Question: What jurisdiction, city, or county is the document associated with?
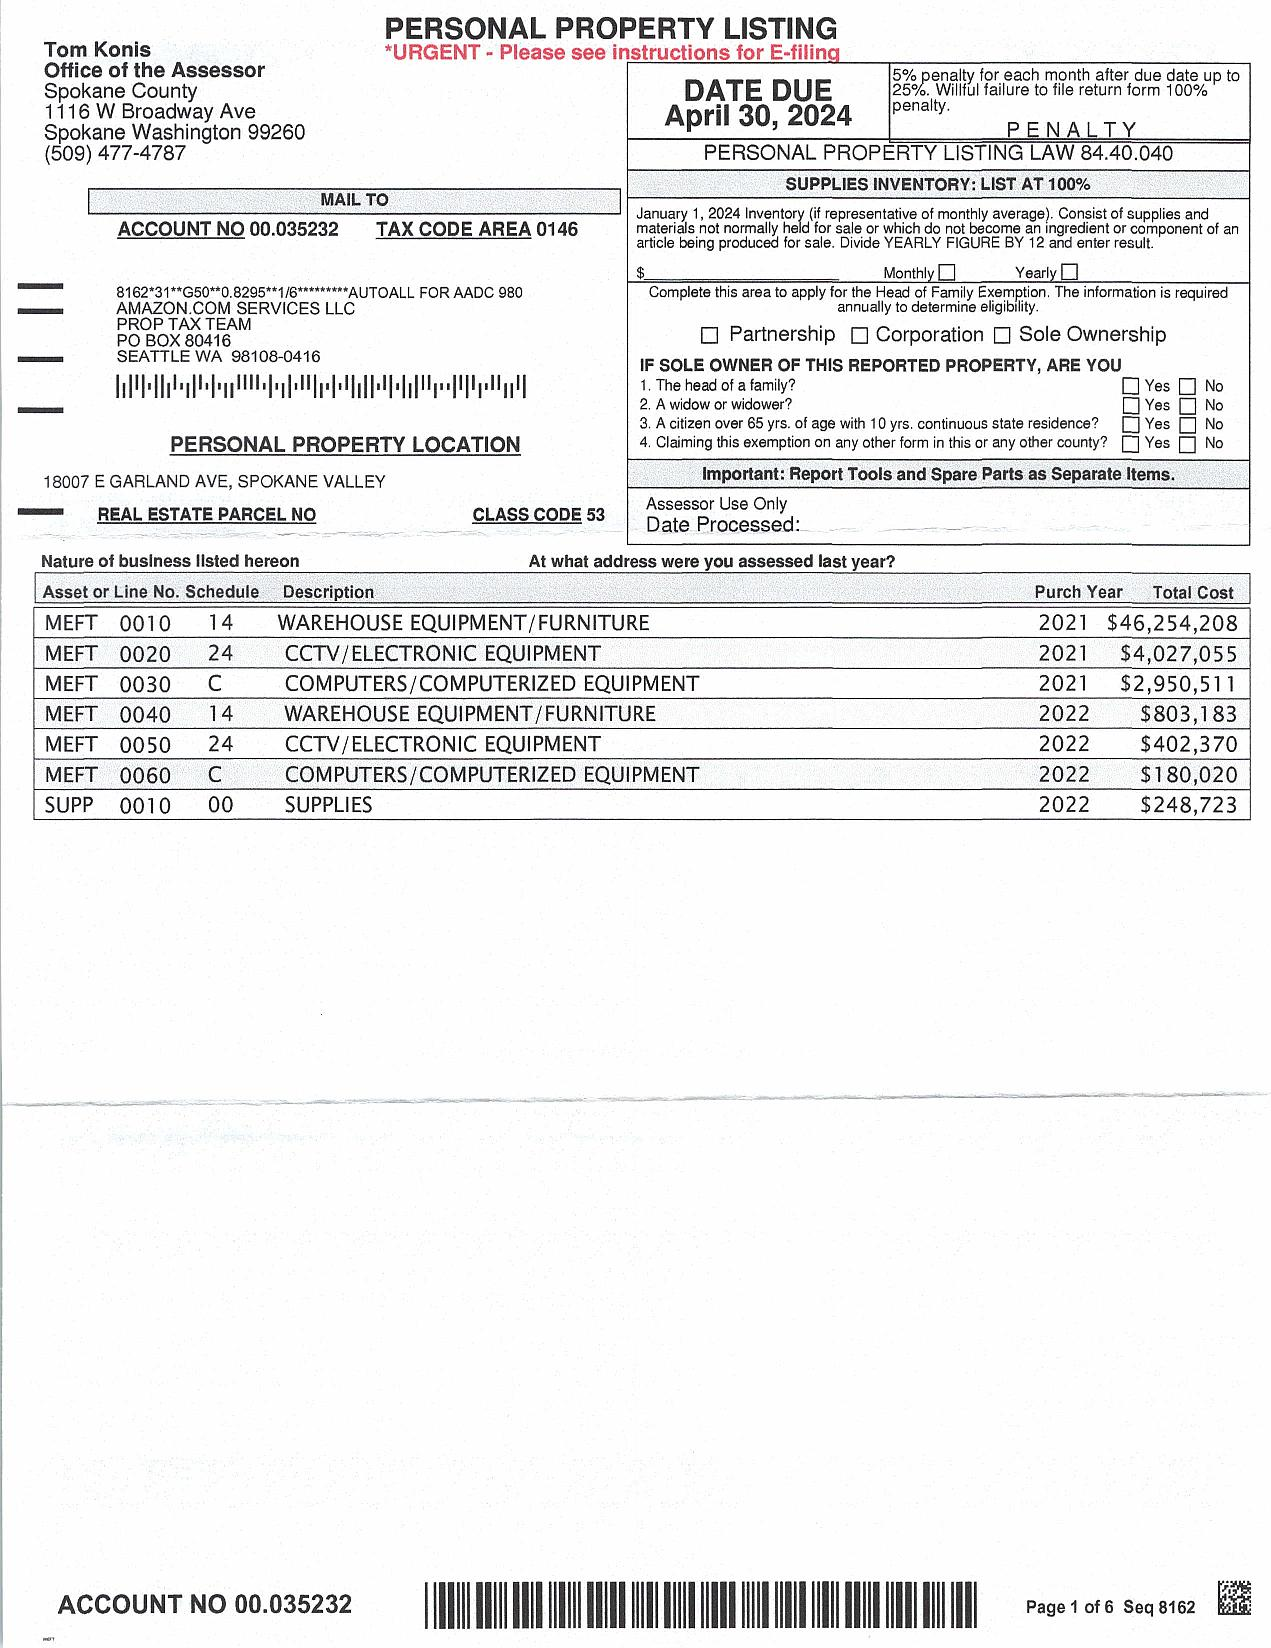
Answer: "Spokane County"